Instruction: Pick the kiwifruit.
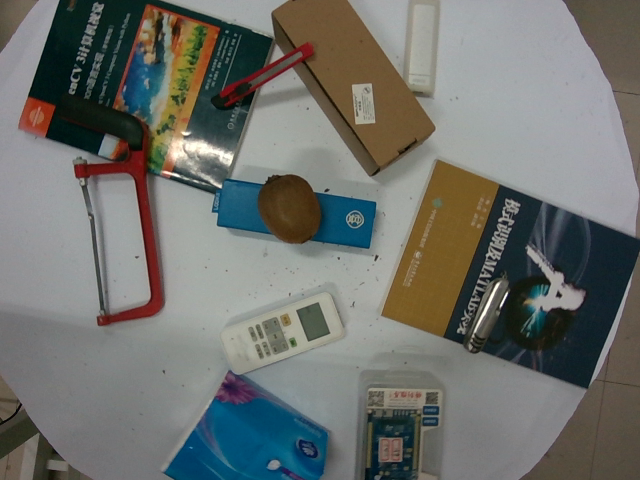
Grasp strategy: vertical